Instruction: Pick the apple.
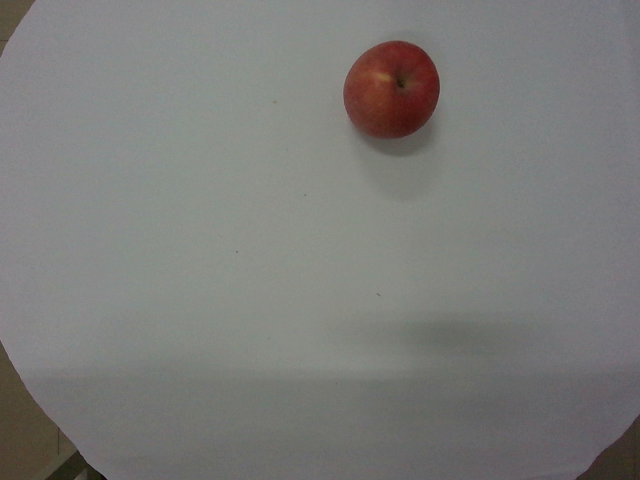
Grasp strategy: vertical